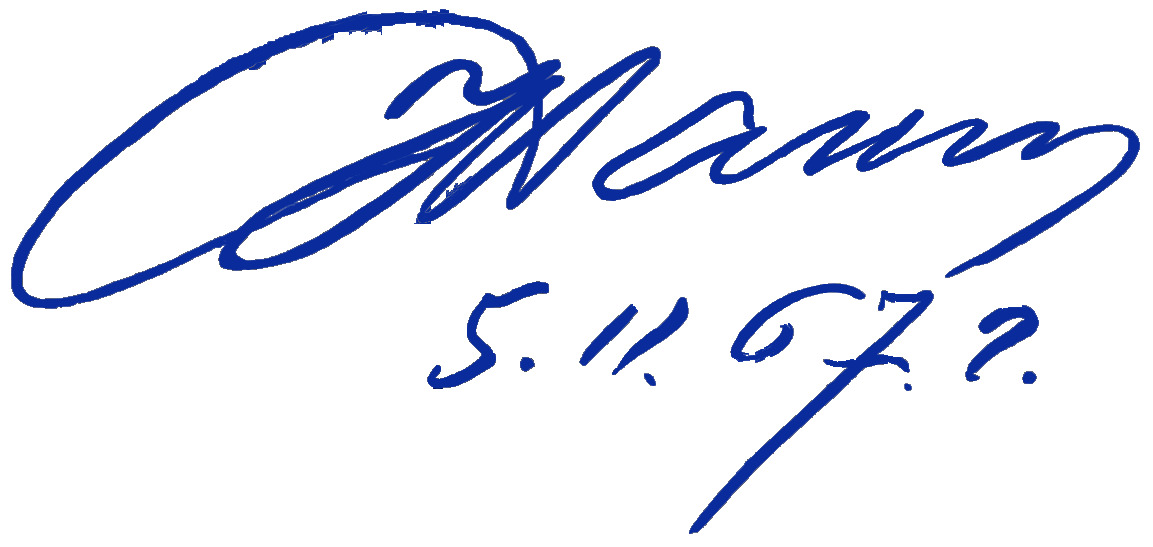
Signature of: nikolay zaytsev